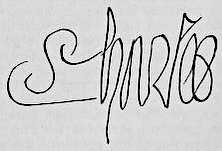
Signature of: charles viii of france